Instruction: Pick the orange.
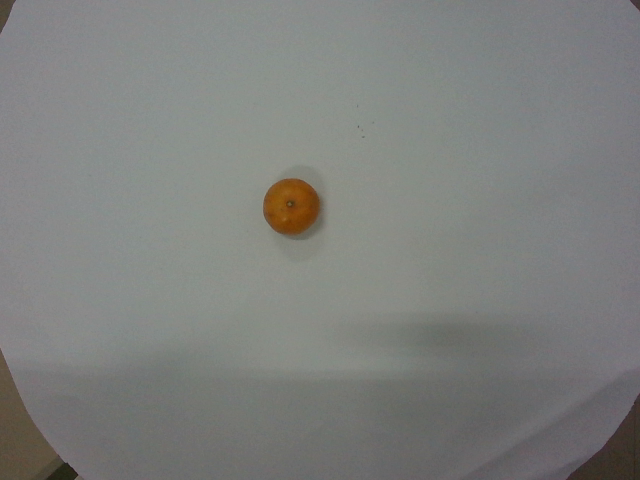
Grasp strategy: vertical